Question: Talk about the condition:
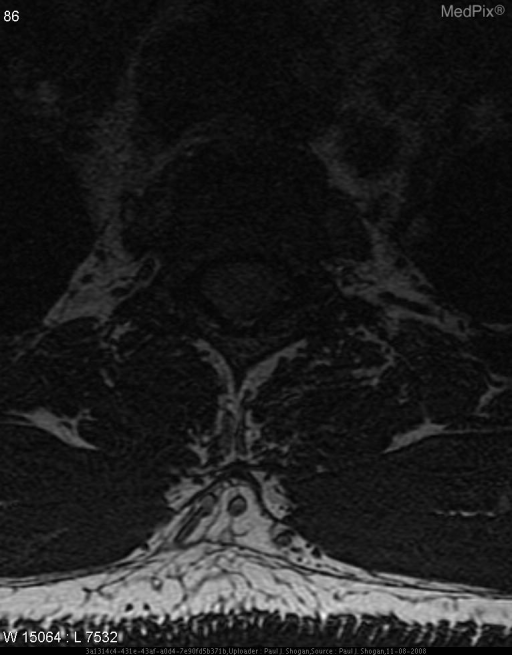
Answer: The disease is discussed as: Meningiomas account for approximately of 25% of all spinal tumors.  The peak incidence is in the fifth and sixth decades, with more than 80% occurring in women.  Ninety percent of spinal meningiomas are intradural, whereas 5% are extradural lesions.  The majority occur in the thoracic spine (80%), followed by cervical spine (15%).  The lumbar spine is an uncommon location.  Most occur lateral to the spinal cord.

Spinal meningiomas are slow-growing neoplasms, and complete tumor removal is achieved in the vast majority of patients.  Less than 10% experience tumor recurrence.  Aggressive tumors and malignant degeneration are rare.

MR scans clearly depict meningioma extension and relationship to the spinal cord.  Most meningiomas are isointense with the spinal cord on T1 weighted images, and may have a slightly higher signal intensity on T2 weighted sequences.  Moderate homogeneous enhancement is visualized following contrast administration.  Most spinal meningiomas have a broad-based dural attachment, and a dural “tail” is sometimes seen.  Occasionally, densely calcified meningiomas are hypointense and show minimal contrast enhancement.